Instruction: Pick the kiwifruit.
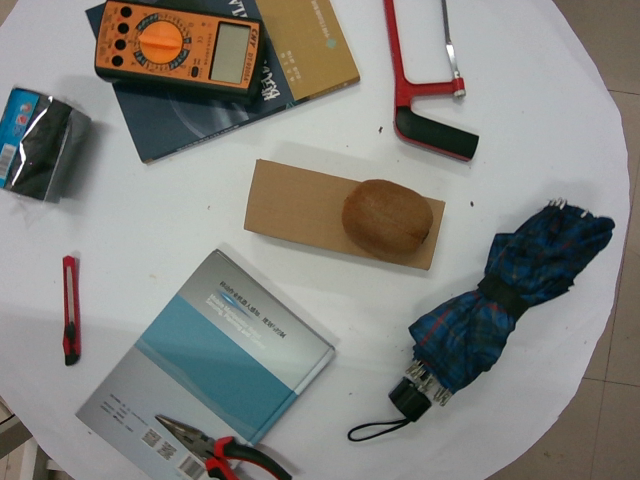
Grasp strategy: vertical